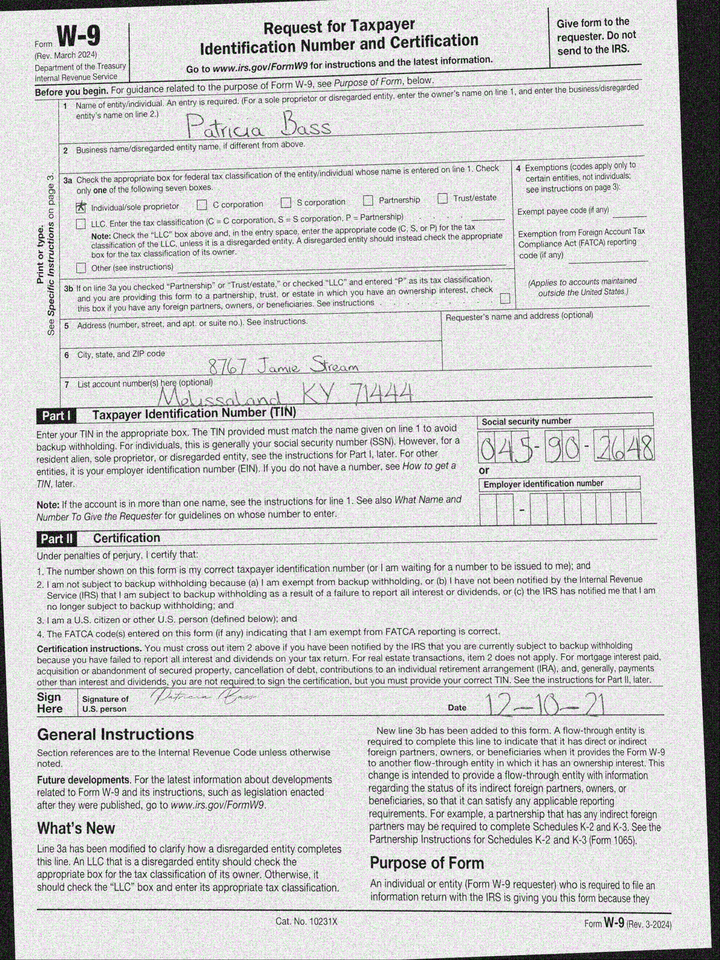
adr1: 8767 Jamie Stream
adr2: Melissaland, KY 71444
cbx: yes
ssn: 045902648
enm: Patricia Bass
sdt: 12-10-21